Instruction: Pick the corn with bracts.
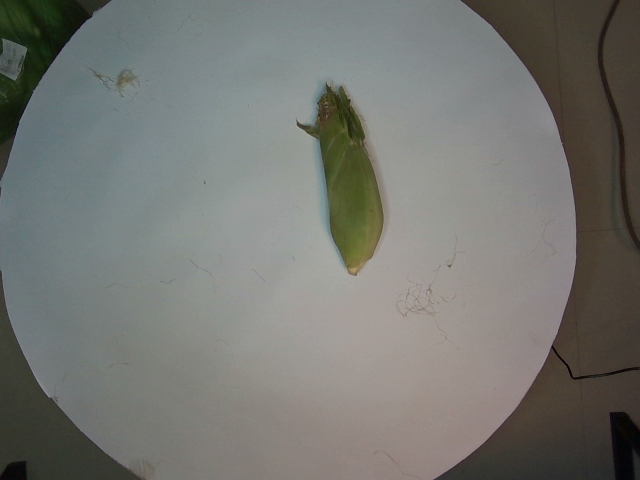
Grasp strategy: vertical